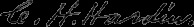
Signature of: charles henry hardin